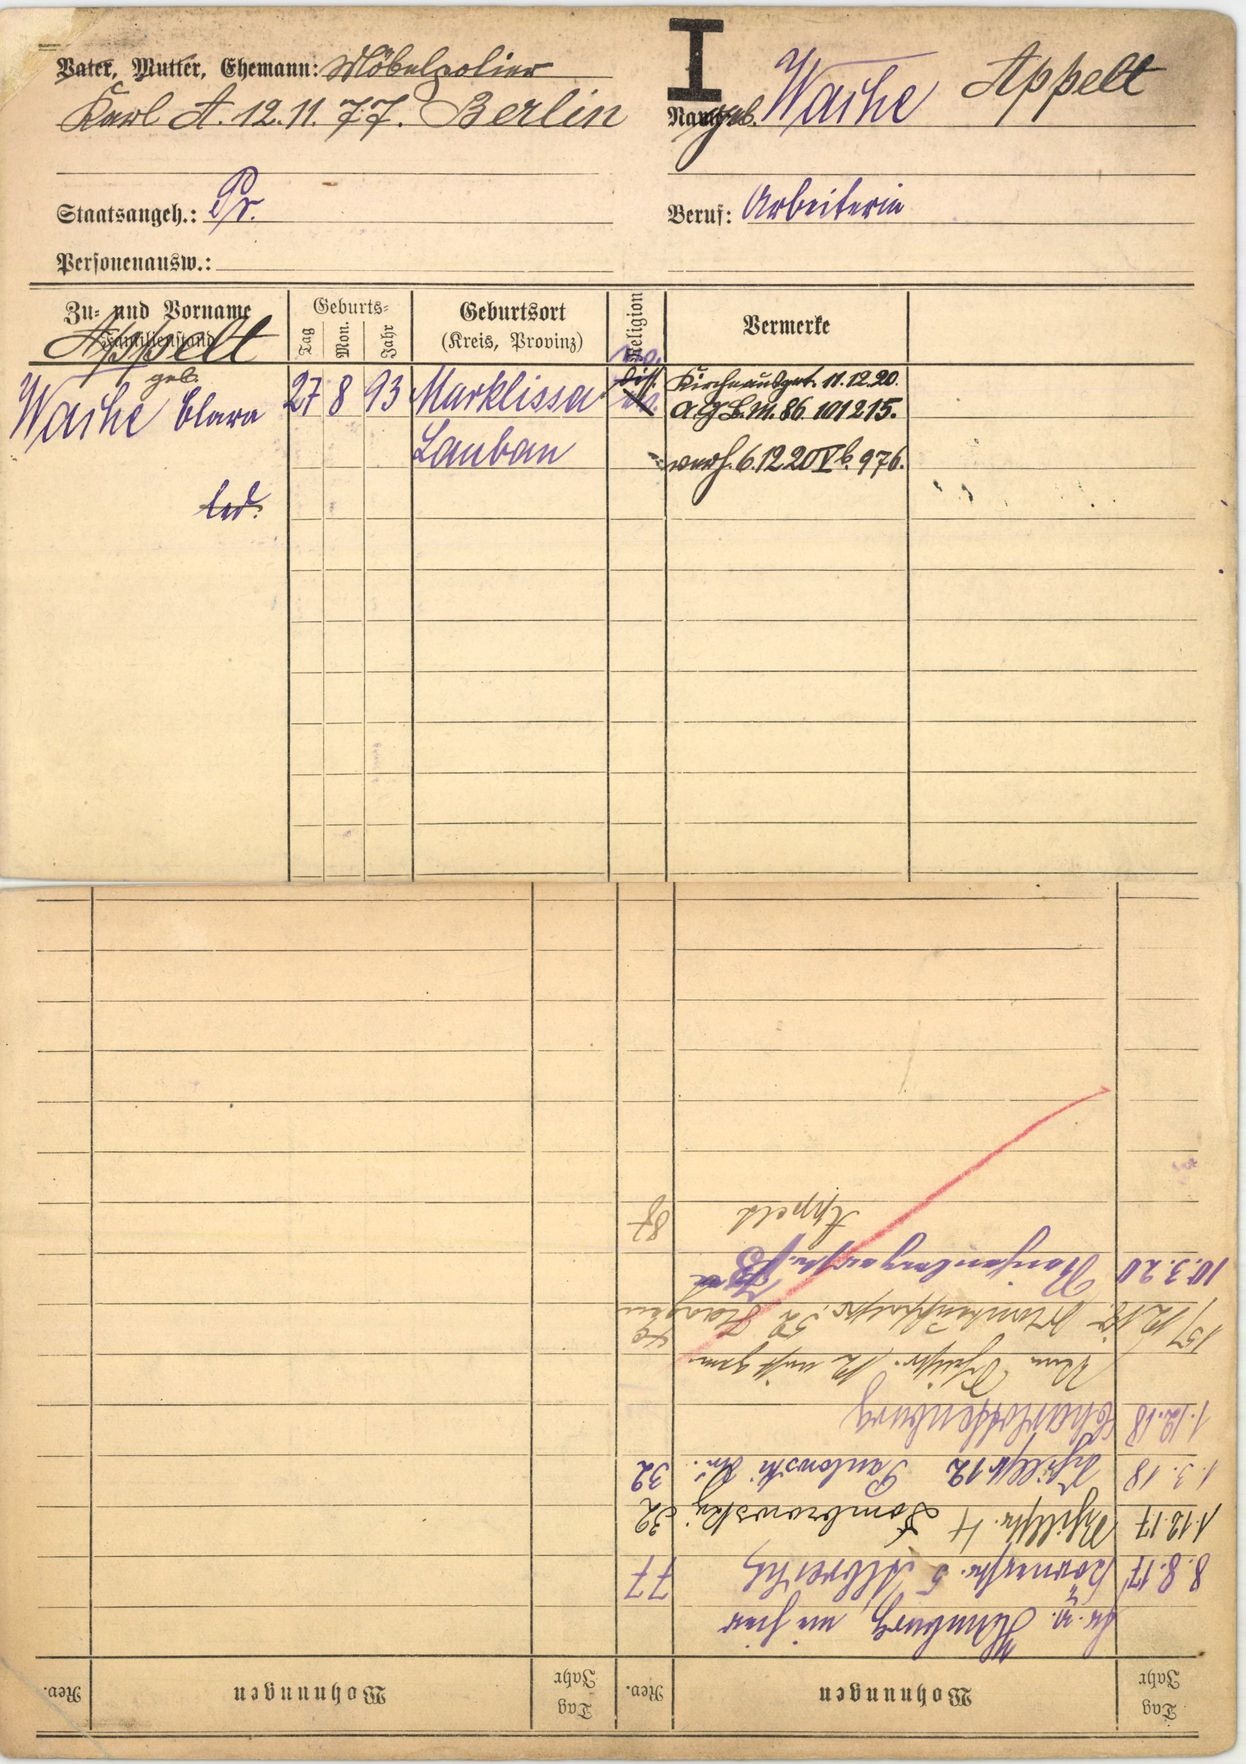
geb. wache Appelt